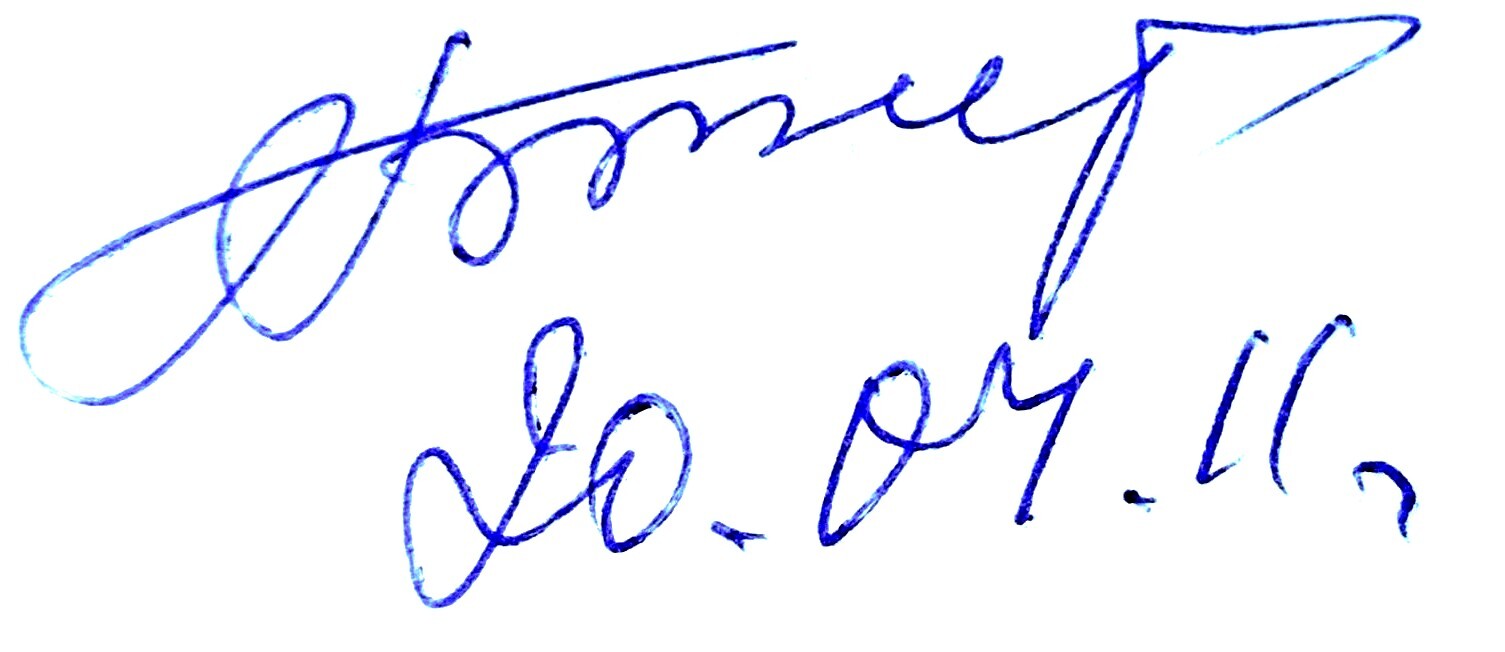
Signature of: q109488787